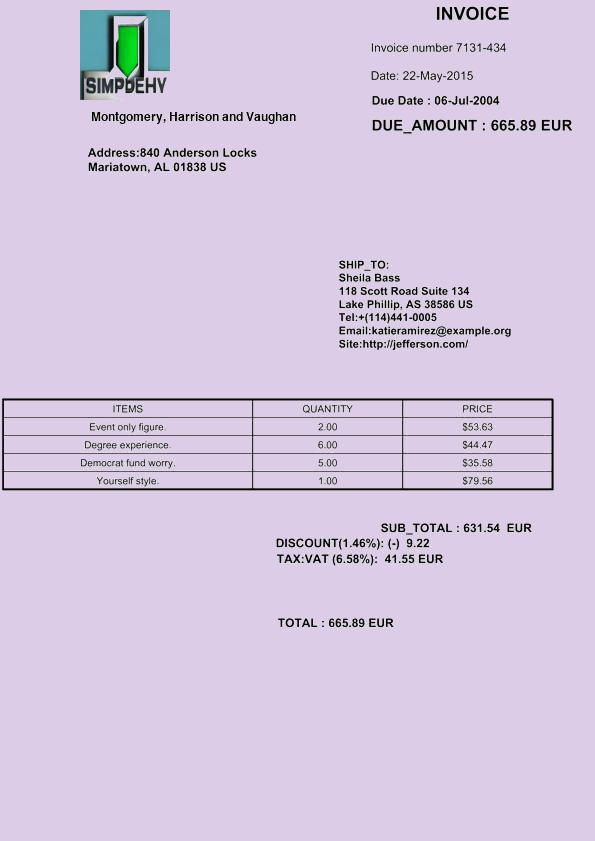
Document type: Invoice